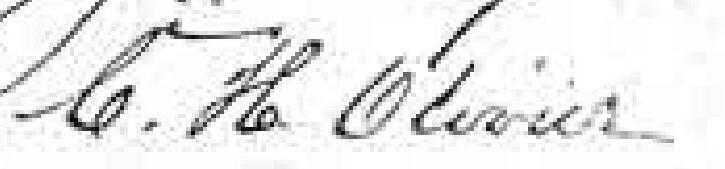
Signature of: cornelis hermanus olivier